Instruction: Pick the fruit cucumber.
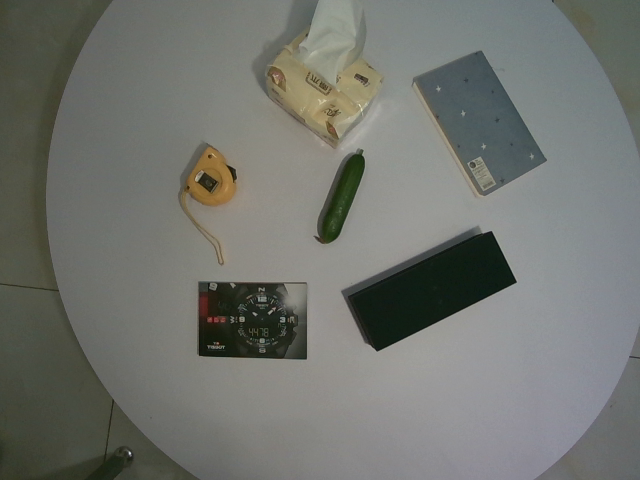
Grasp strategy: vertical